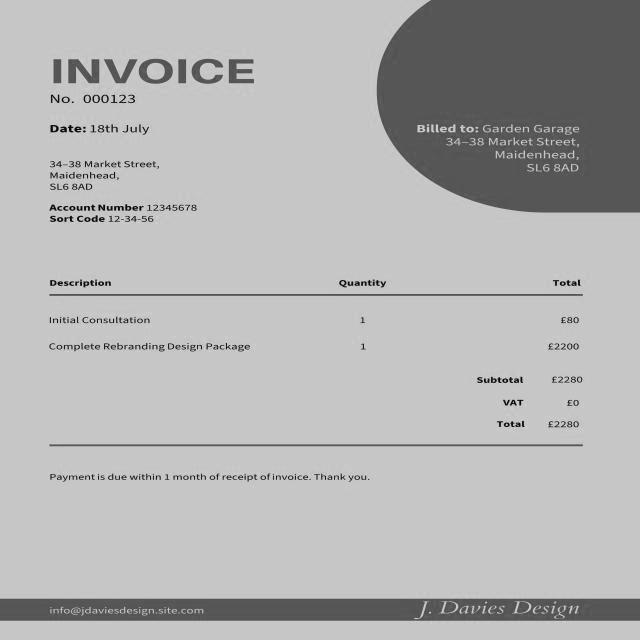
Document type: Invoice